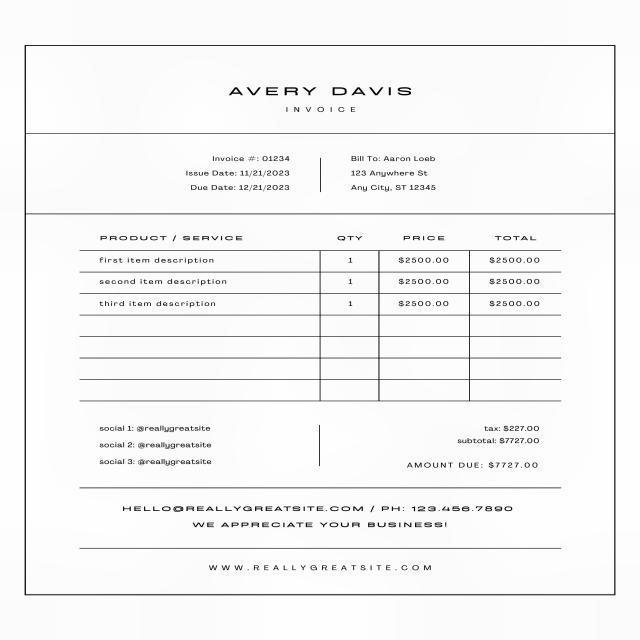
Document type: Invoice